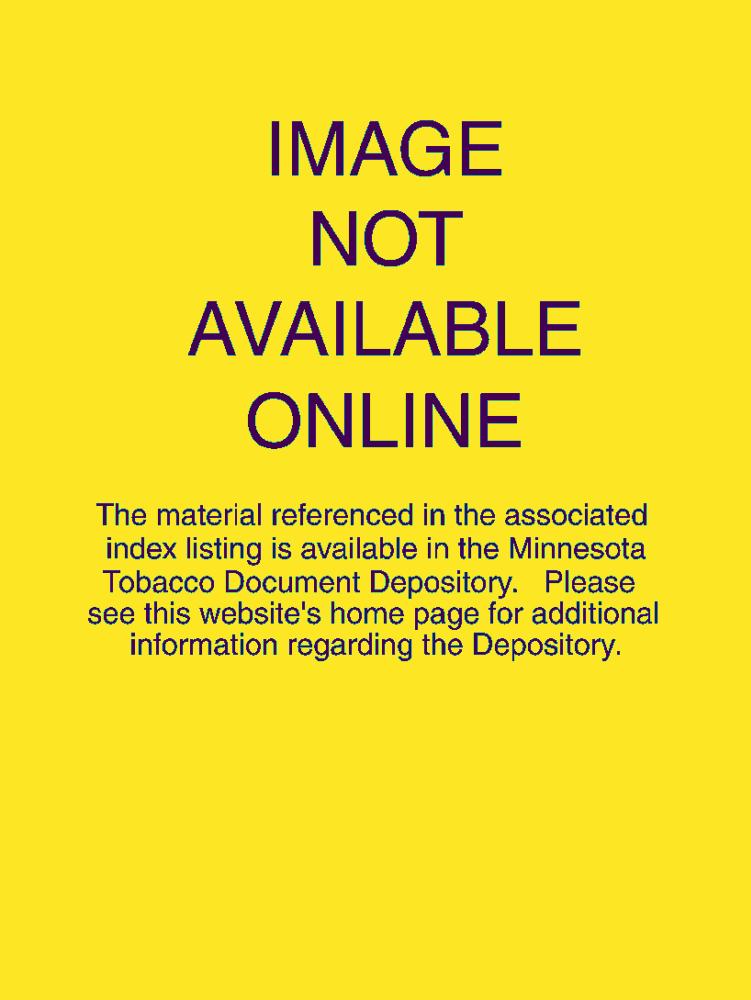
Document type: Invoice-Doc